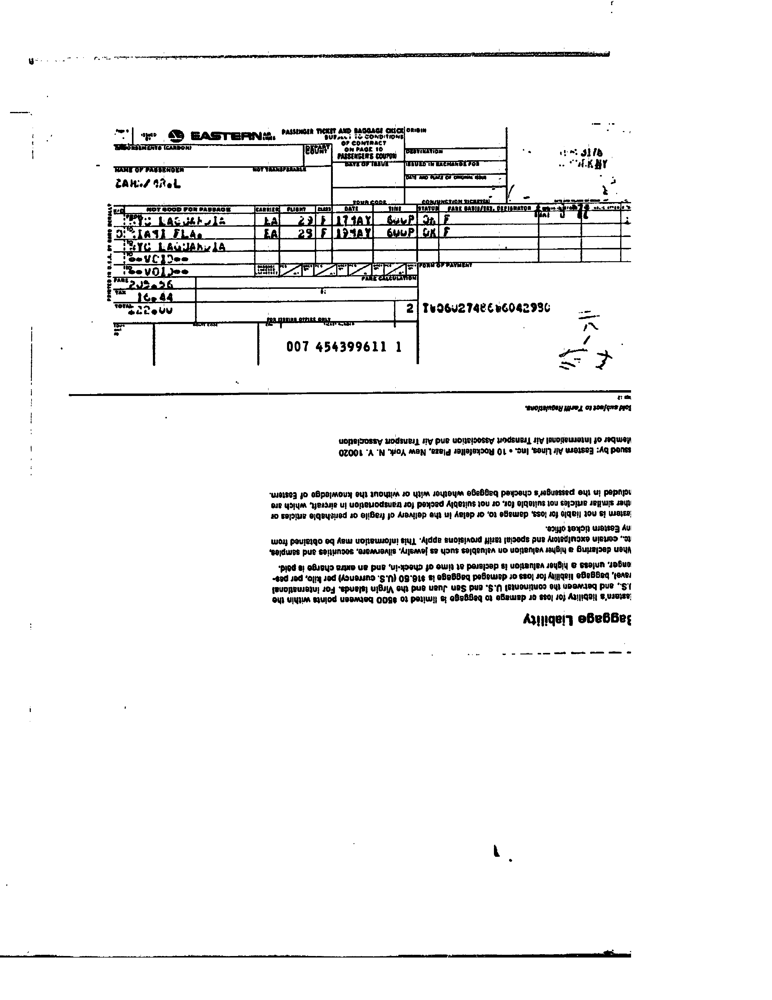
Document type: Invoice